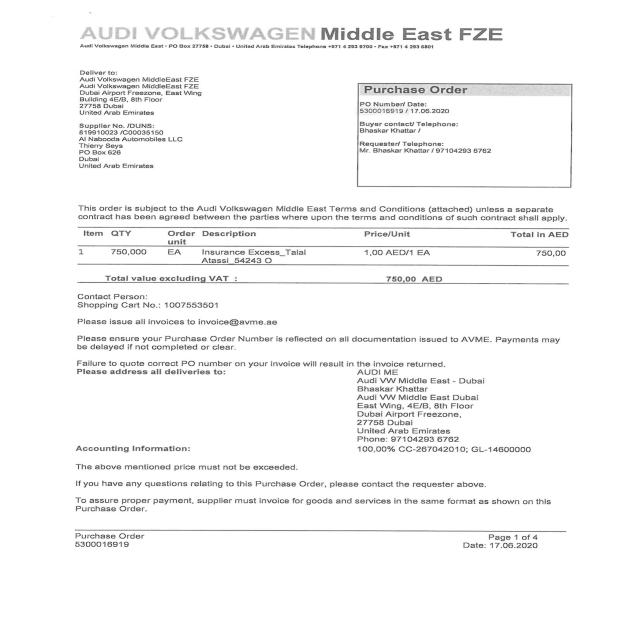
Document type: Invoice